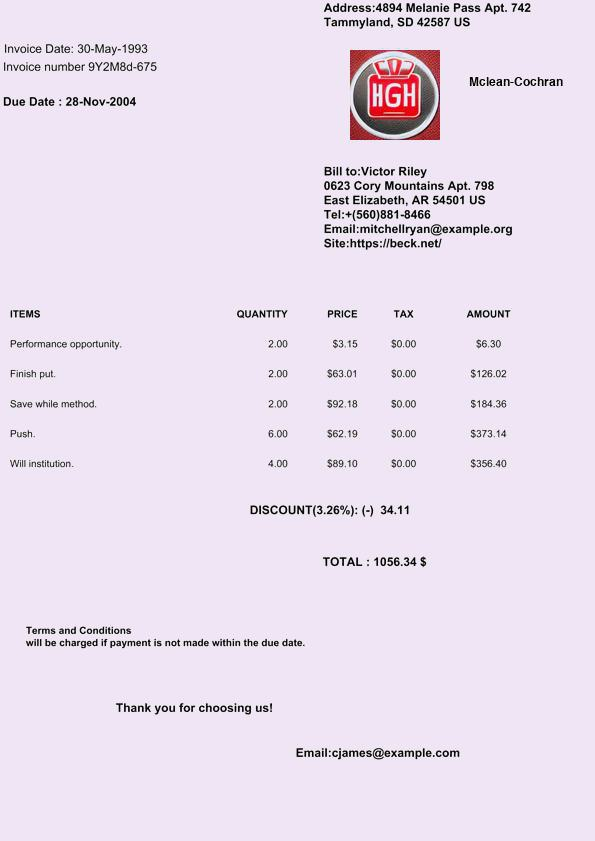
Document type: Invoice